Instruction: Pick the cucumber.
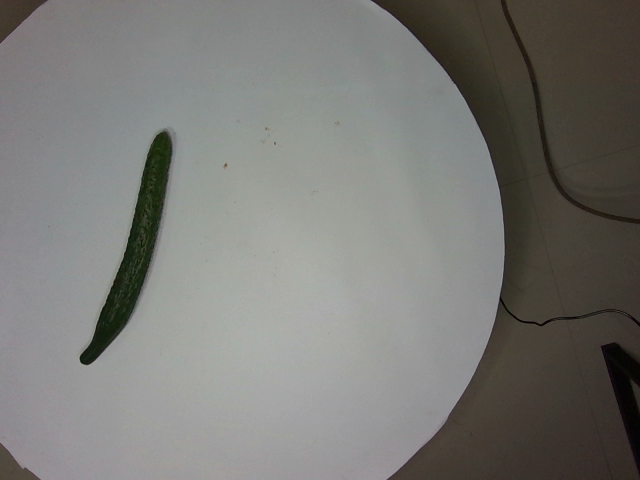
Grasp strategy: vertical